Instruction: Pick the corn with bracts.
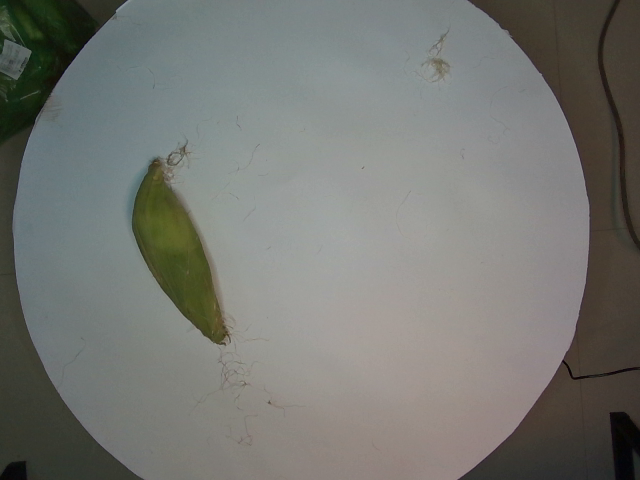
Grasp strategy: vertical